Question: Talk about the condition:
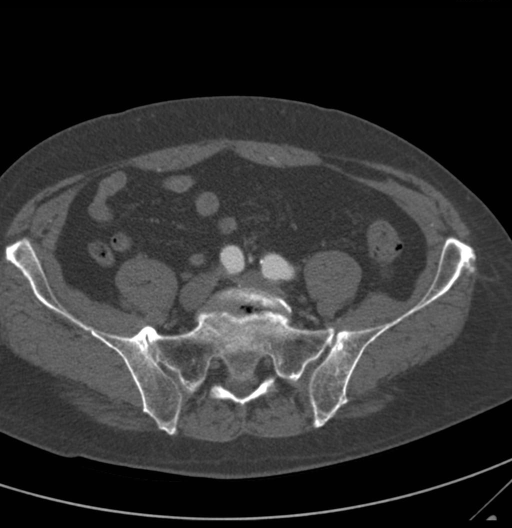
Answer: The disease is discussed as: Celiac trunk, abdominal aorta, & the iliac arteries are all prone to get aneurysms and may all develop over time together.

An aneurysm is a focal dilation of a arterial vasculature with regard to the primary or adjacent artery. In the abdomen the most typical aneurysm is an abdominal aortic aneurysm (AAA) which is defined as an aortic diameter that should have a normal value at the level of the renal arteries of ranging from 1.4 to 3.0 cm with the average typically being 2.0cm. (1,2). Iliac aneurysms may be associated with AAA about 16% of the time (3) and most of the time it involves the common iliac artery. However, celiac artery aneurysms are one of the more uncommon forms of splanchnic artery aneurysm (4). The celiac trunk gives rise to the left gastric, common hepatic, and splenic arteries.

As in this case, AAA most often occur in the segment of aorta between the renal and inferior mesenteric arteries. Typically, unlike dissecting thoracic "aneurysms," abdominal aortic aneurysms involve all layers of the aorta and do not usually create an intimal flap or false lumen as in this case. Mural thrombus may also develop due to poor blood flow/movement through the aneurysm as seen in the celiac artery aneurysm in this case.

The most common risk factors for developing abdominal aneurysms include age (>60), smoking, sex (>males), race (2x more common in whites as opposed to blacks), atherosclerosis, hypertension, and family history. The USPSTF recommends that men ages 65 – 75 who smoke should get a one time screen for AAA via the preferred modality of real-time ultrasonography (5). CT and MRI are alternative imaging modalities that may also be used.